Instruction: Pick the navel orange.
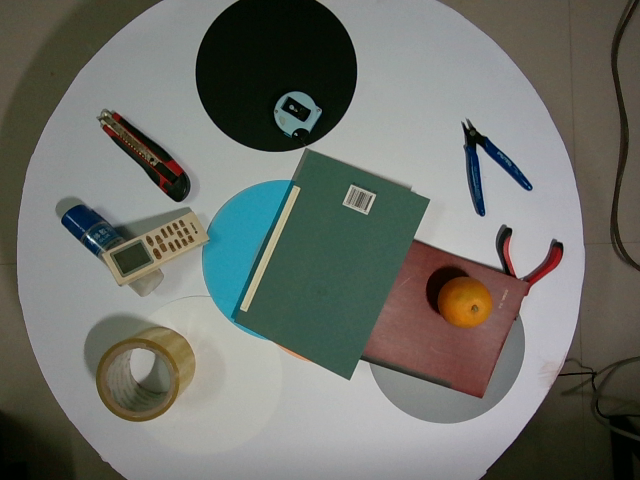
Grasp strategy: vertical